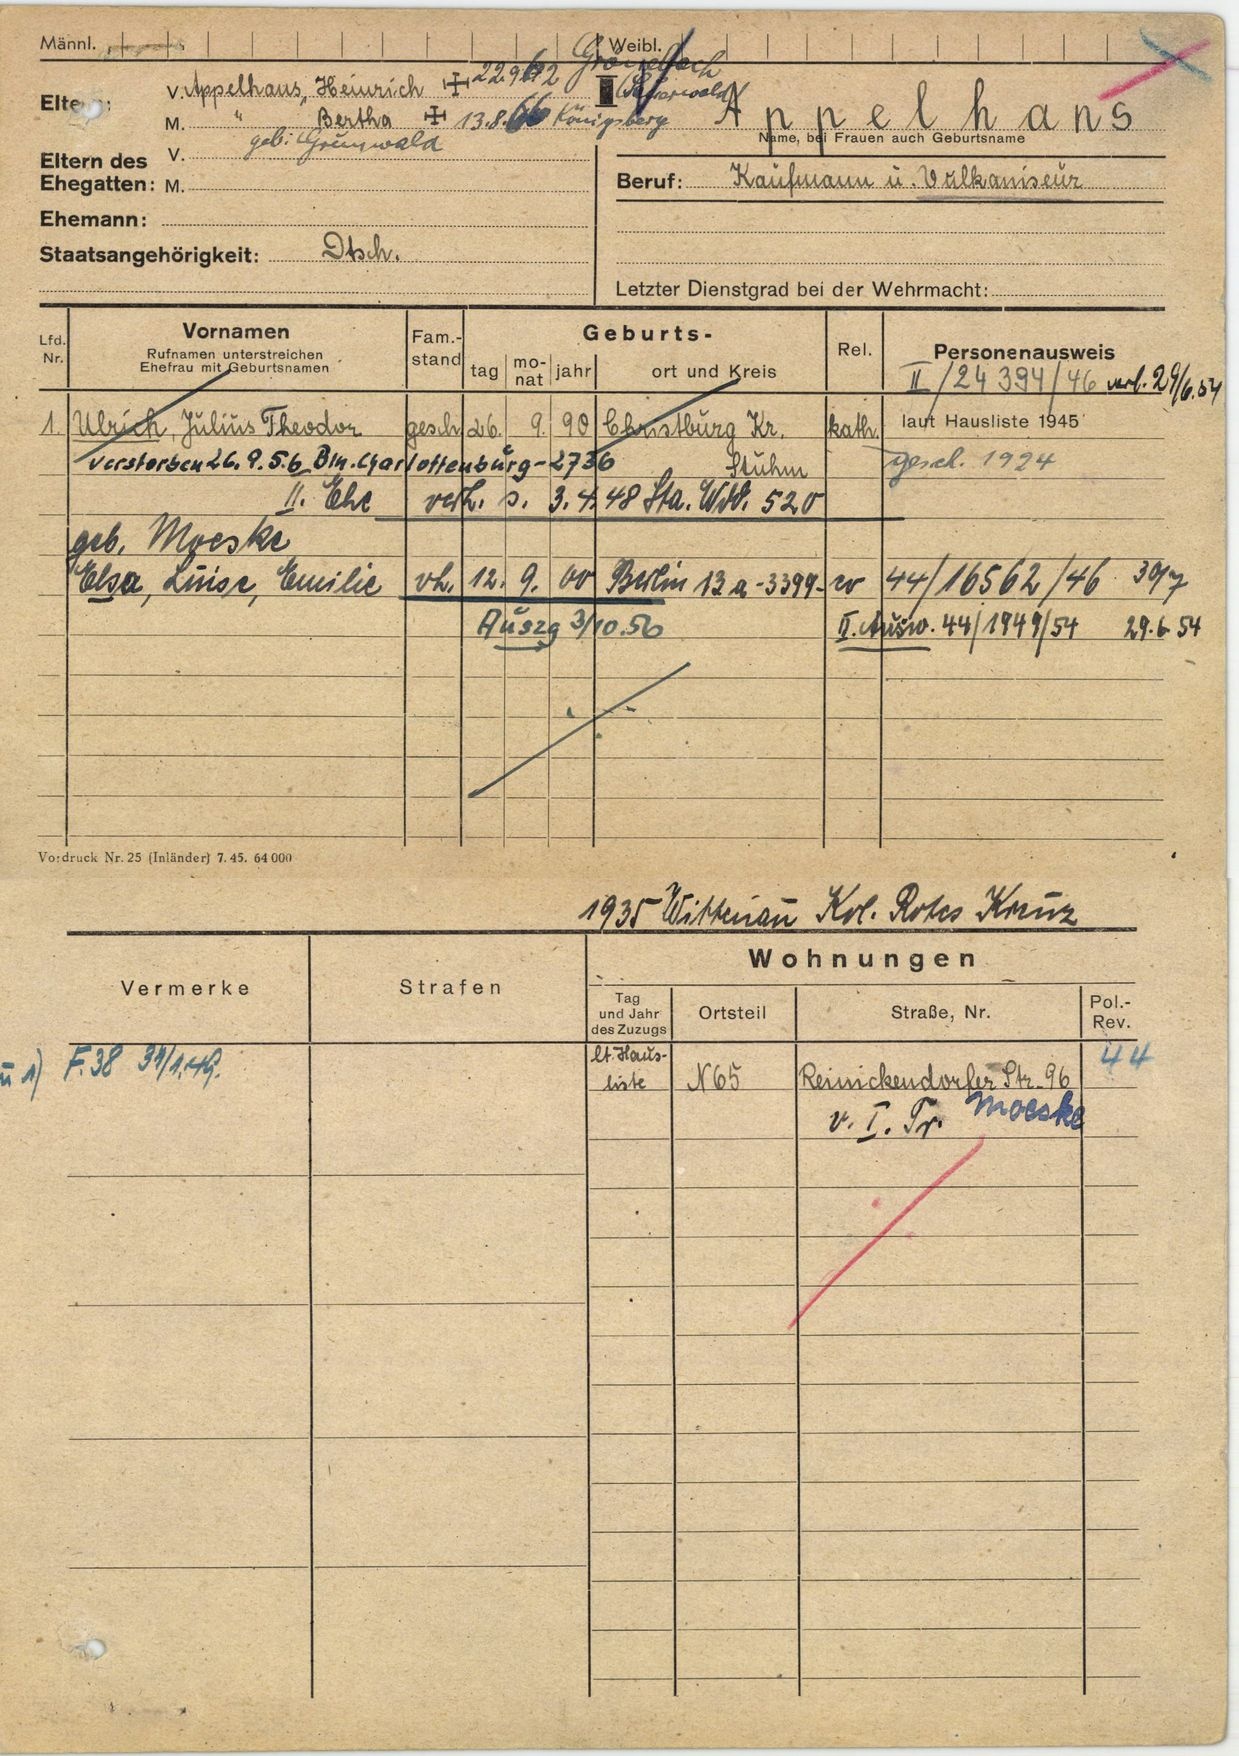
Appelhans